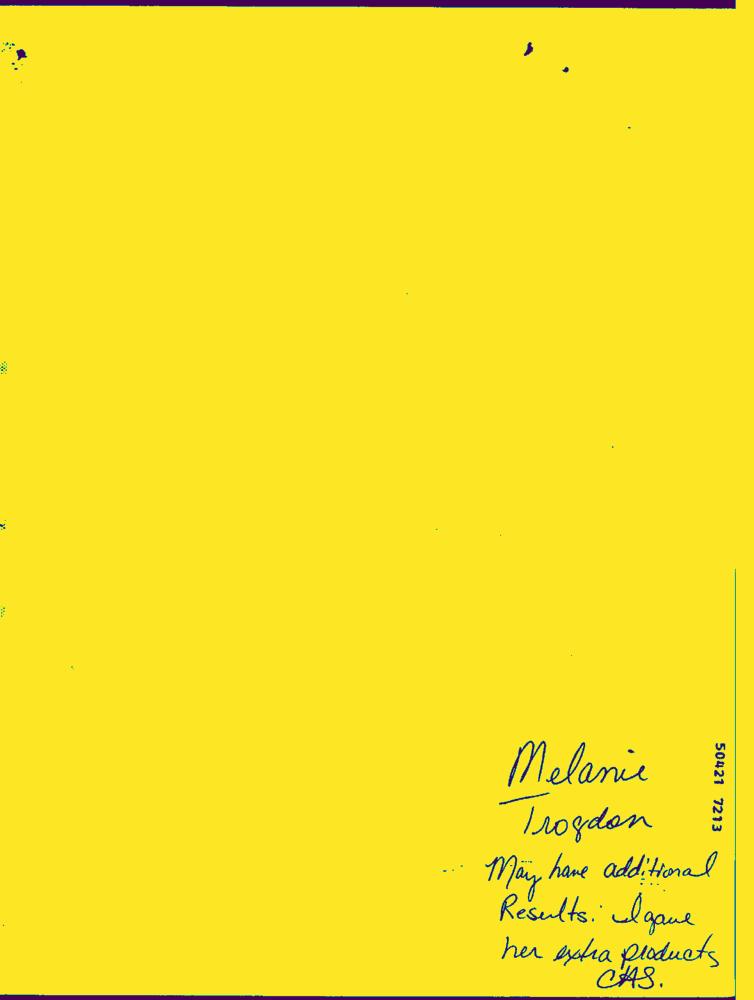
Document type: Hand-Written